Question: How does the patient history play a role?
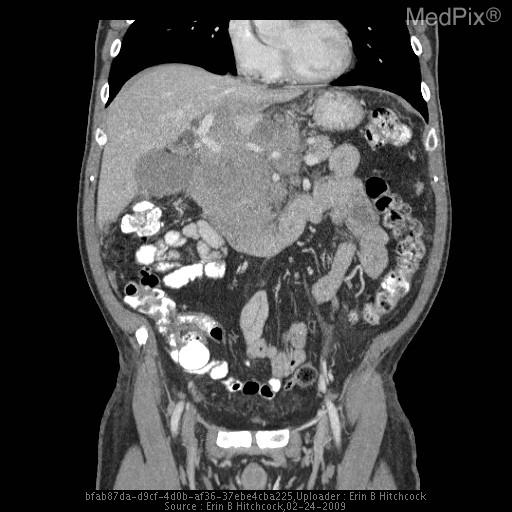
Answer: The patient's history of 46 year old male presented to Gastroenterology clinic complaining of 2 weeks of abdominal fullness, early satiety, pale colored stools. Admits two days of nausea. is key in understanding the case.